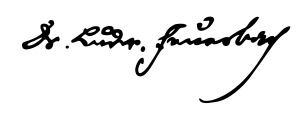
Signature of: ludwig feuerbach